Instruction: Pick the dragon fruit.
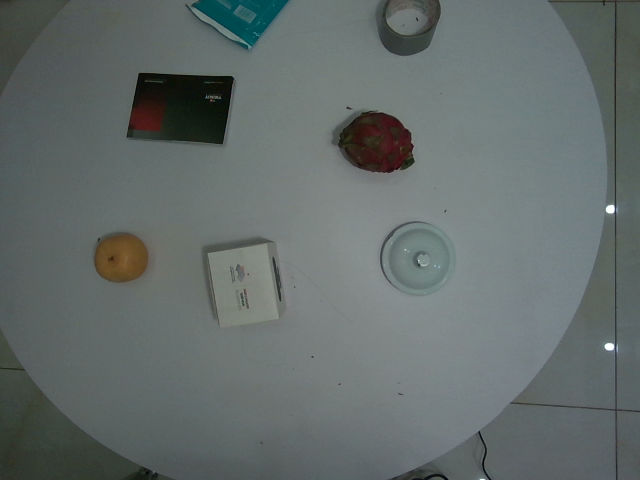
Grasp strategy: vertical